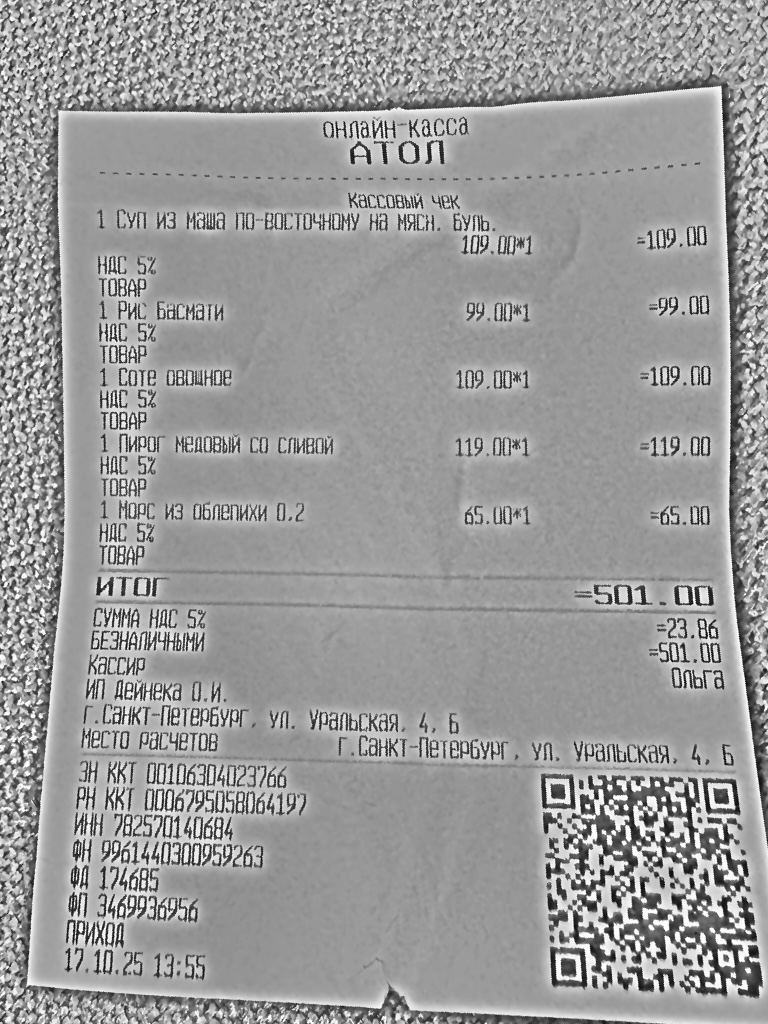
Продавец: ИП Дейнека О.И.
ИНН: 782570140684
Дата: 17.10.25
Товары: 1 Суп из маша по-восточному на мясн. буль.; 1 Рис Басмати; 1 Соте овощное; 1 Пирог медовый со сливой; 1 Морс из облепихи 0.2
Количество: 1; 1; 1; 1; 1
Цена: 109.00; 99.00; 109.00; 119.00; 65.00
Сумма: 109.00; 99.00; 109.00; 119.00; 65.00
Итого: 501.00